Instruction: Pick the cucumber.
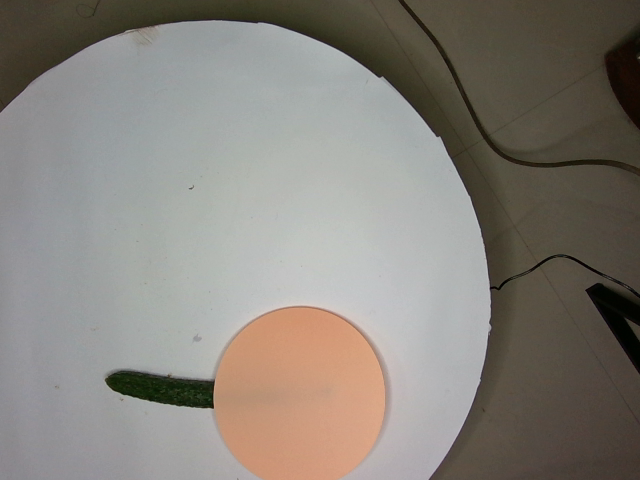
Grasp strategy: vertical